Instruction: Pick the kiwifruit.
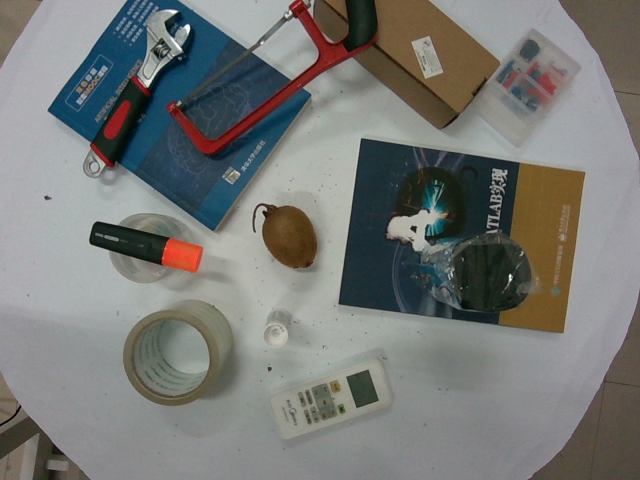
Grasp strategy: vertical